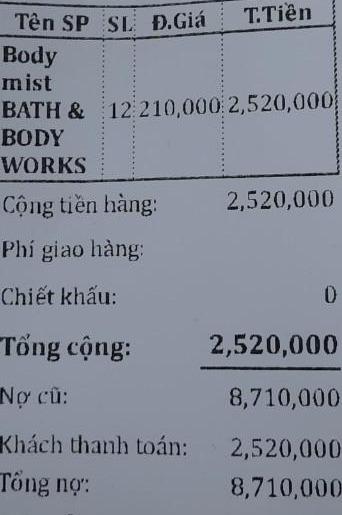
<table>
<tr>
<th>Tên SP</th>
<th>SL</th>
<th>Đ.Giá</th>
<th>T.Tiền</th>
</tr>
<tr>
<td>Body mist BATH & BODY WORKS</td>
<td>12</td>
<td>210,000</td>
<td>2,520,000</td>
</tr>
</table>

Cộng tiền hàng: 2,520,000
Phí giao hàng:
Chiết khấu: 0
Tổng cộng: 2,520,000
Nợ cũ: 8,710,000
Khách thanh toán: 2,520,000
Tổng nợ: 8,710,000